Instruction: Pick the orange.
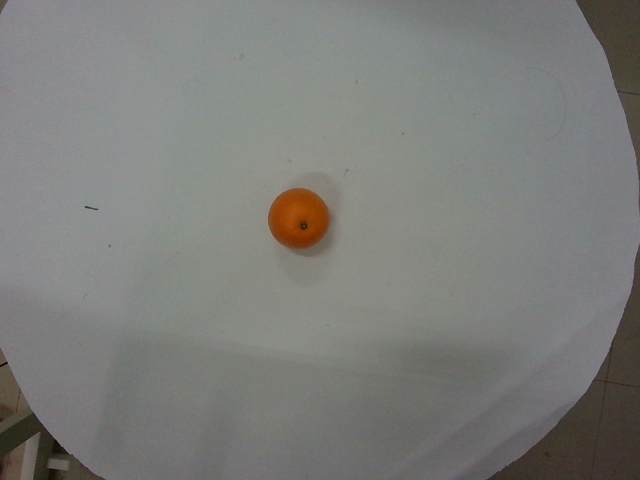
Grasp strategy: vertical